Question: What is the assessed value of the property as noted in the document?
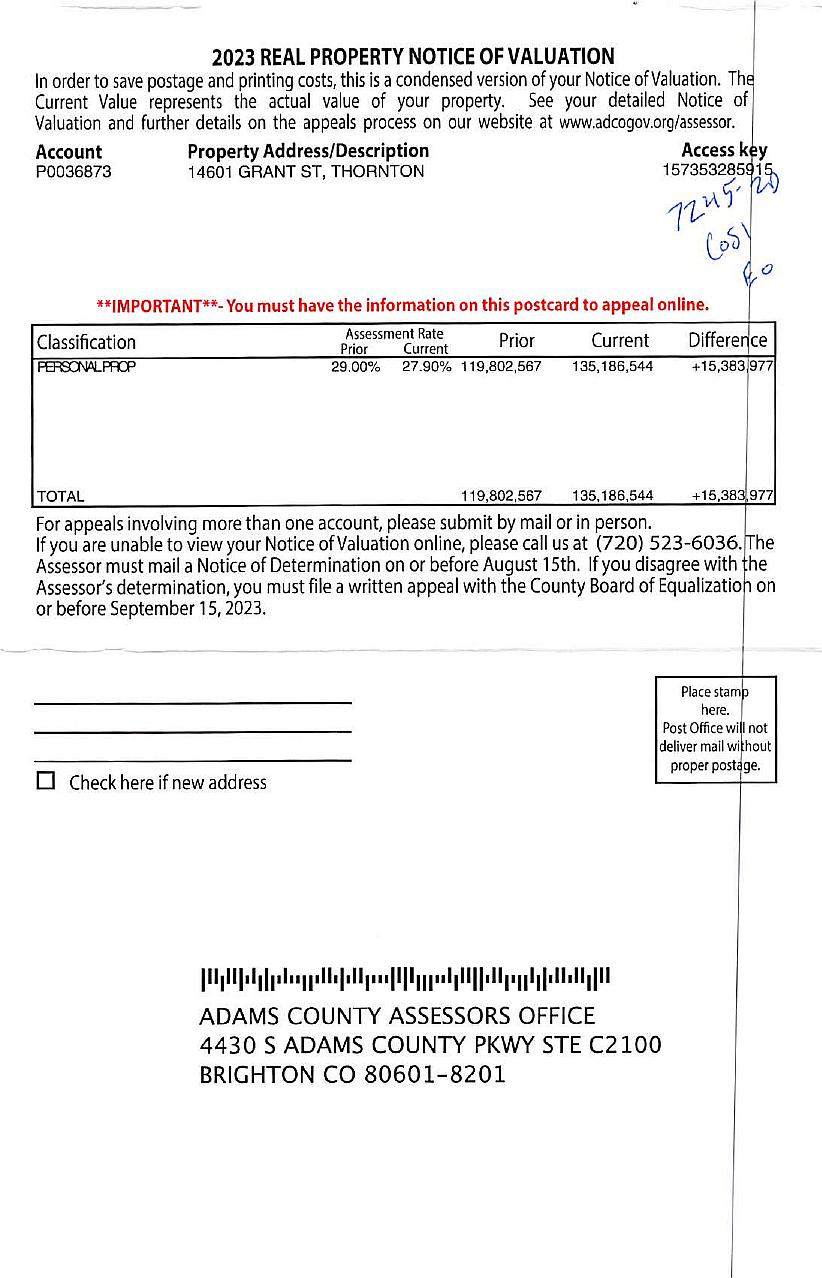
Answer: "135,186,544"